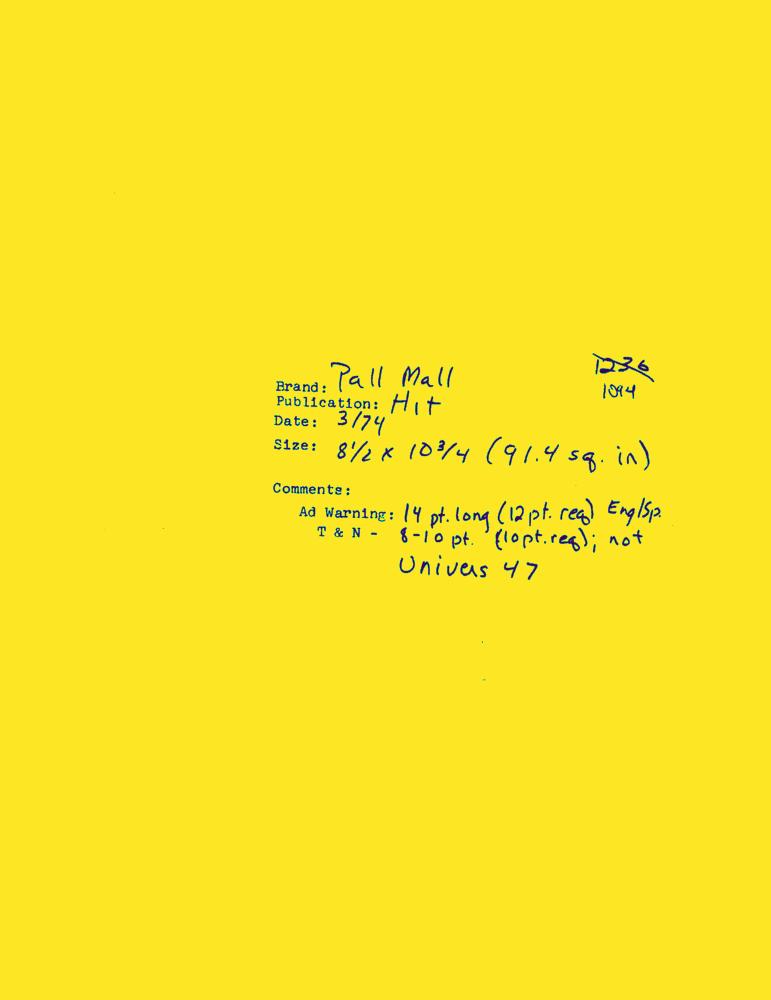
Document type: AD